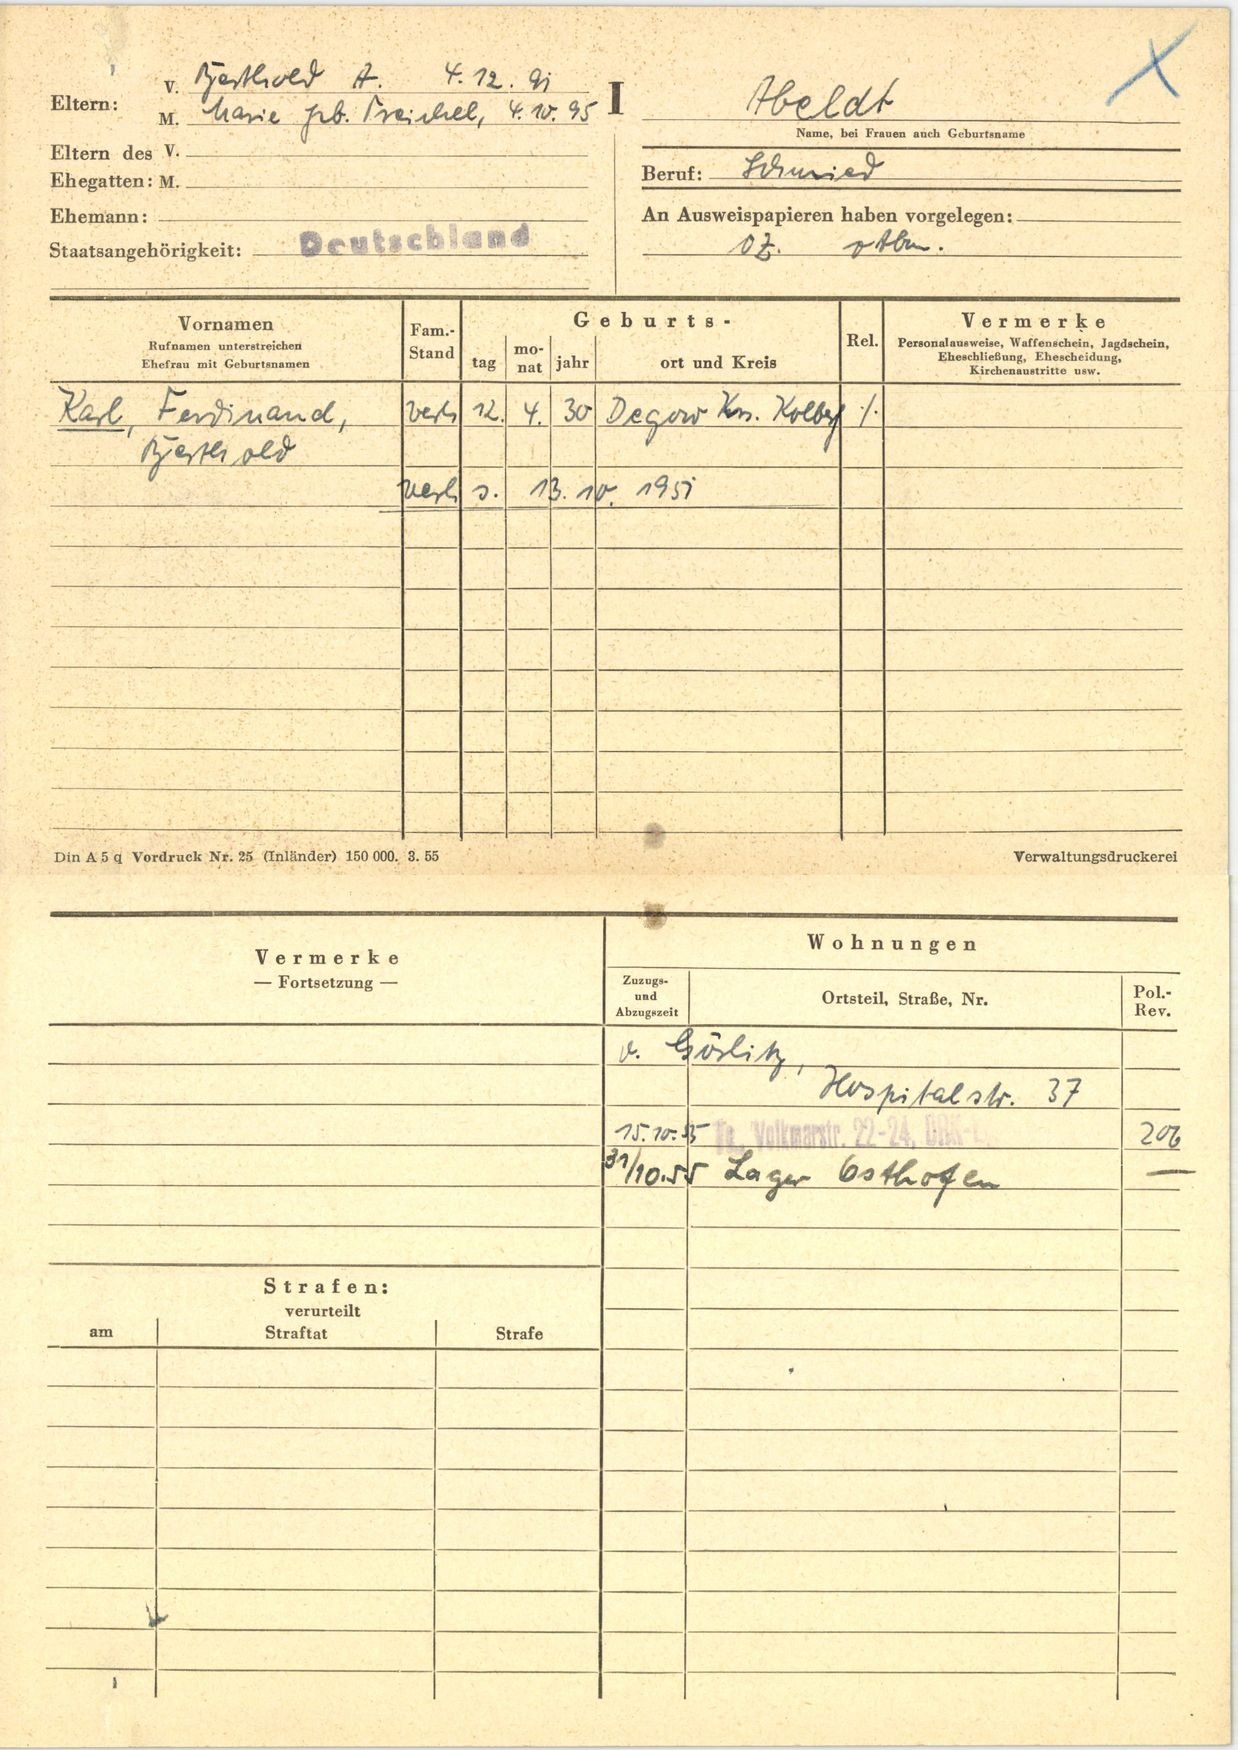
Abeldt